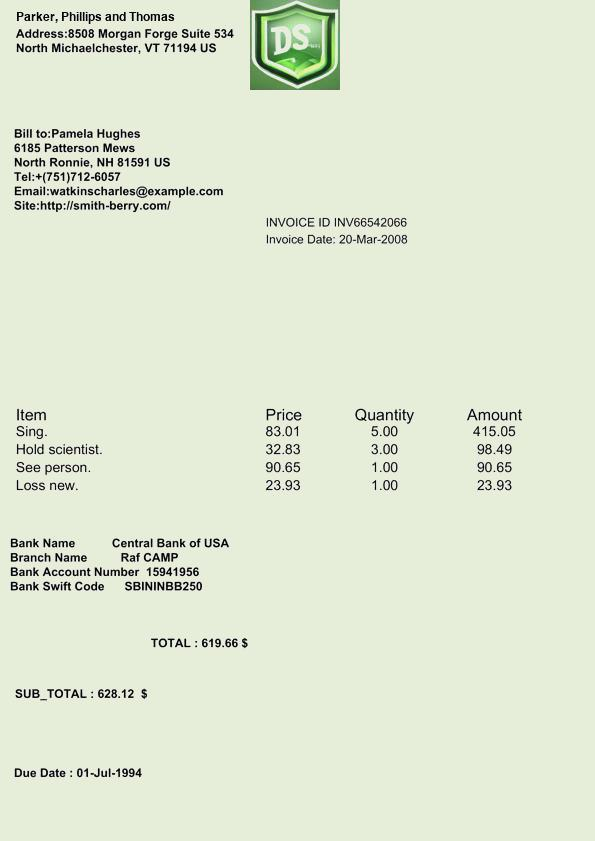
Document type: Invoice